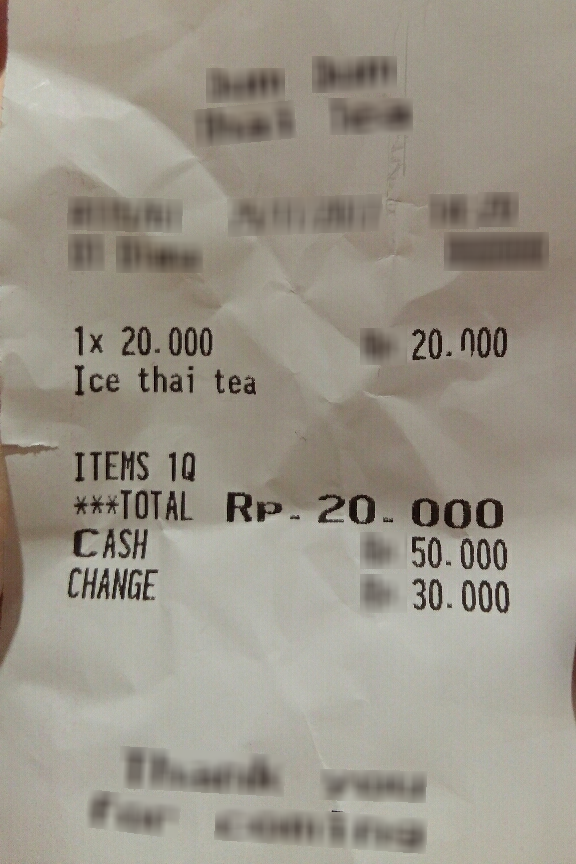
Number of items: 4
Total: Rp. 20.000
OCR text regions:
text: 1x
text: 20.000
text: Ice
text: thai
text: tea
text: 20.000
text: ***TOTAL
text: Rp. 20.000
text: CASH
text: 50.000
text: CHANGE
text: 30.000
text: ITEMS
text: 1Q